Question: How does the patient history play a role?
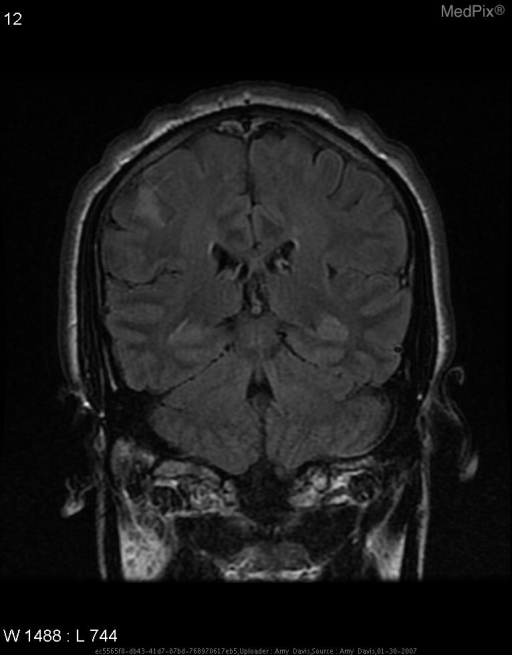
Answer: The patient's history of 44yo RHD M with sudden onset of difficulty speaking, L facial droop and drooling.  Pt had difficulty forming words, slurred speech, and numbness in L face and arm.  Most of the reported symptoms resolved within 10 minutes, with slight numbess and tingling in the L corner of the mouth still present after 30-45 minutes. is key in understanding the case.